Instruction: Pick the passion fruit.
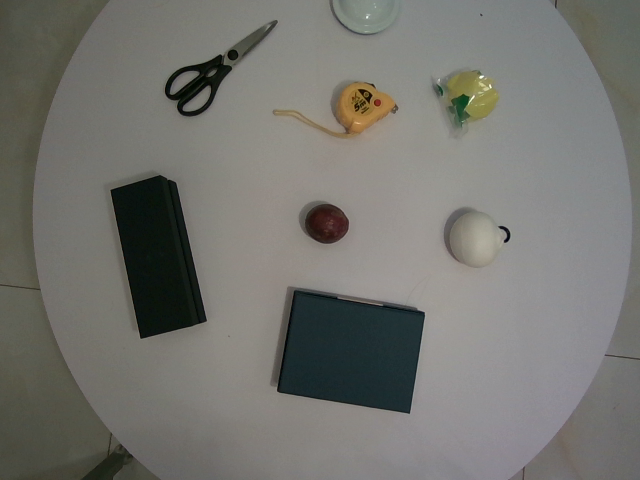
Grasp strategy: vertical